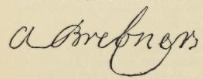
Signature of: alexander brebner